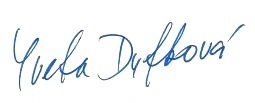
Signature of: iveta dufková